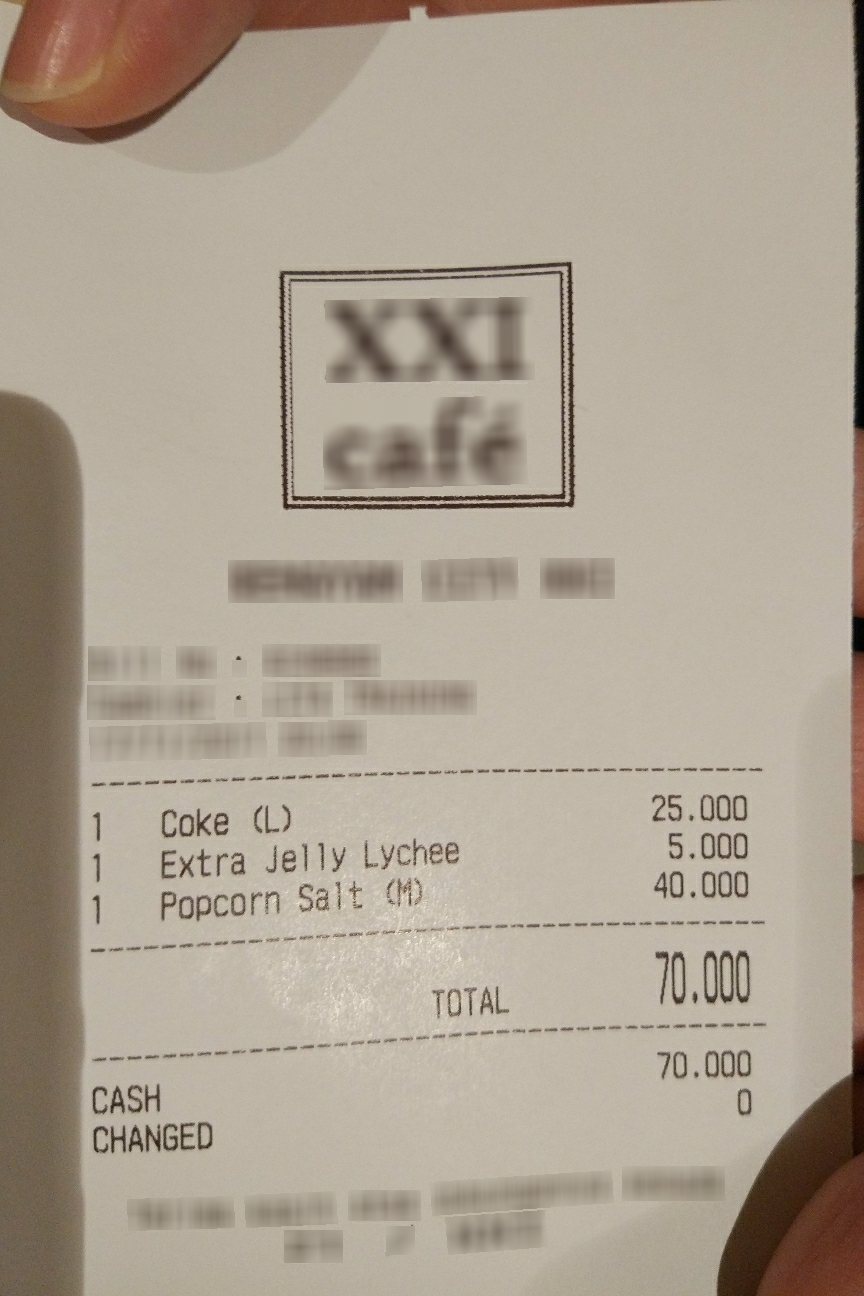
Number of items: 3
Total: 70.000
OCR text regions:
text: TOTAL
text: 70.000
text: 70.000
text: CASH
text: 0
text: CHANGED
text: 1
text: Coke
text: (L)
text: 25.000
text: 1
text: Extra
text: Jelly
text: Lychee
text: 5.000
text: 1
text: Popcorn
text: Salt
text: (M)
text: 40.000